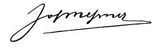
Signature of: josef messner